Question: What is the suspected problem?
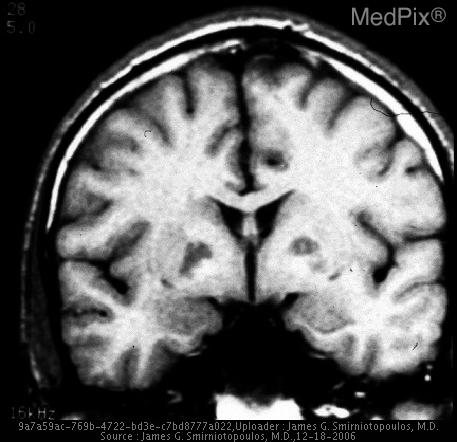
Answer: The findings suggest Bilateral symmetric lesions of abnormal signal intensity in the medial lenticular nuclei (globus pallidus). Abnormal signal hypointensity in the medial globus pallidus of the lenticular nuclei, bilaterally.. The patient might have a history of 23 year old man with headache and lethargy after an ice storm.  Because of a power outage, he has been running a generator in his garage..